Question: What do the imaging results show?
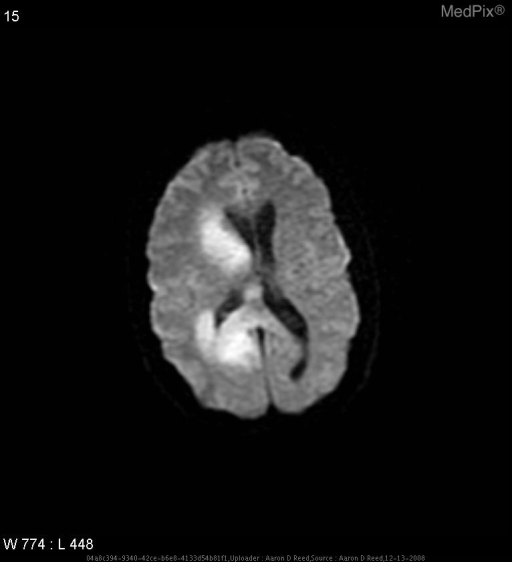
Answer: The imaging shows * CT w/out contrast: mass effect evident with poorly defined isodense lesion with surrounding vasogenic edema
*T1 image w/out contrast: mass effect with isodense, poorly defined lesion involving splenium of the corpus callosum
* Flair: poorly demarcated, hyperintense mass adjacent to ventricles with mass effect, lesion appears to be crossing the corpus collosum and invading opposite hemisphere
* DWI: hyperintense lesion adjacent to ventricles and crossing the corpus collosum
*ADC: poorly defined hypointense mass demonstrating mass effect on ventricles Image shows 2 foci of reduced diffusion adjacent to the right lateral ventricle.  Again involvement of the splenium of the corpus callosum is noted..